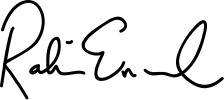
Signature of: rahm emanuel